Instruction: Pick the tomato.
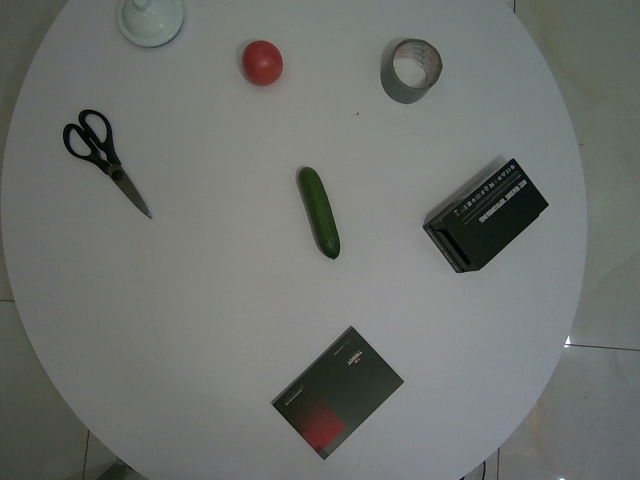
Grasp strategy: vertical